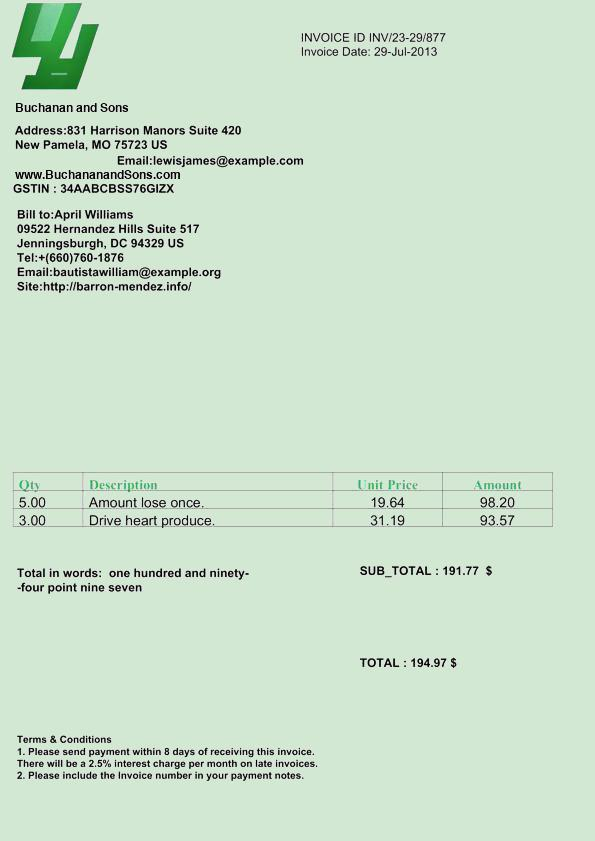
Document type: Invoice